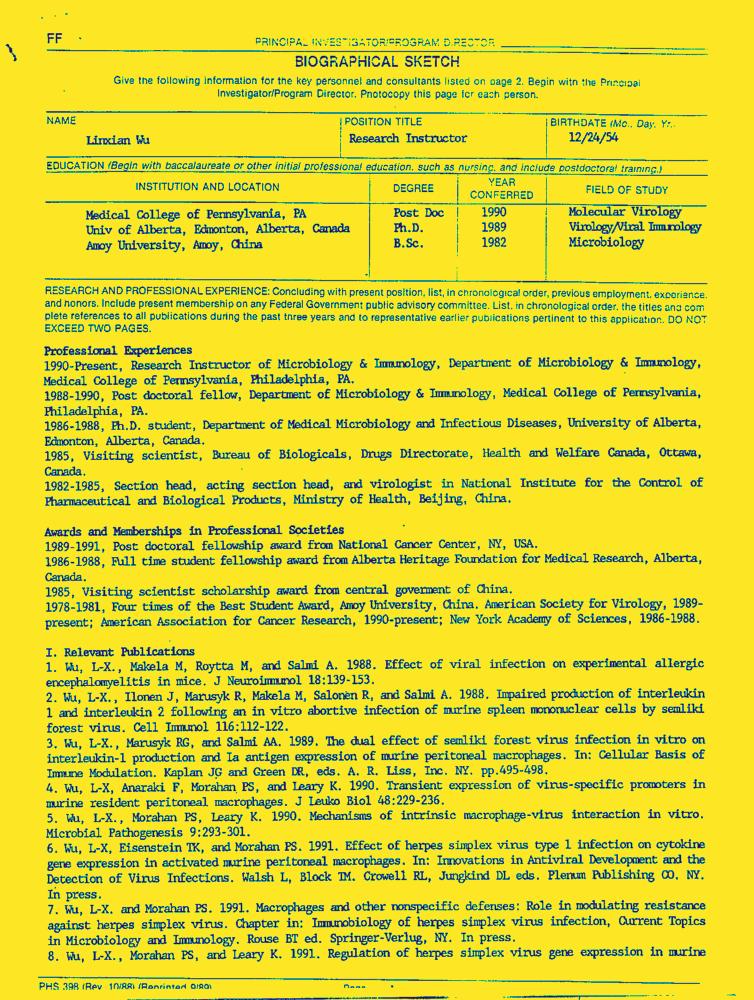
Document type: Resume-Doc